Question: Talk about the condition:
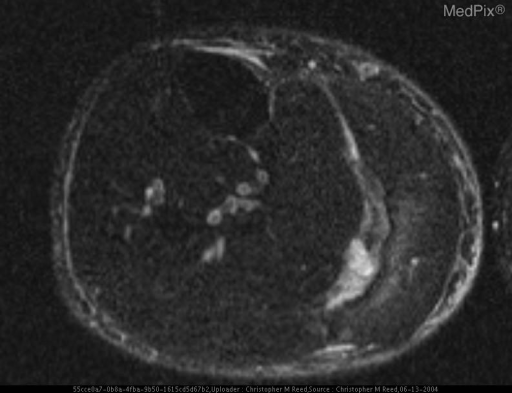
Answer: The disease is discussed as: The plantaris muscle, absent in 7-10% of the population, arises from the lateral supracondylar line of the distal femur just superior to the attachment of the lateral head of the gastrocnemius. The long thin muscle body lies just deep to the lateral head of the gastrocnemius coursing inferiorly a few inches before terminating in the plantaris tendon. The Plantaris tendon is unusually long and thin, coursing medially between the medial head of the gastrocnemius and the soleus, inserting on the calcaneus anterior and medial to the Achilles tendon insertion. The tendon may also insert into the distal Achilles tendon.

The plantaris muscle and tendon (as well as the gastrocnemius) is more prone to injury than the soleus muscle likely because it traverses two joints rather than just one.  Injury is felt to be related to dorsiflexion under tension, frequently a problem for runners, cyclists, and tennis players.

Plantaris muscle injuries have been described with anterior cruciate ligament and posterolateral corner knee injuries. Plantaris injury can be diagnosed confidently with MRI.  Findings include, increased T2 signal within the plantaris muscle or myotendinous junction, proximal retraction of the plantaris muscle body, fluid between the medial head of the gastrocnemius and soleus muscles, as well as associated injuries to other structures in the posterolateral compartment of the knee.

Treatment is usually conservative with analgesics and 4-8 weeks of decreased activity and potentially with splinting.